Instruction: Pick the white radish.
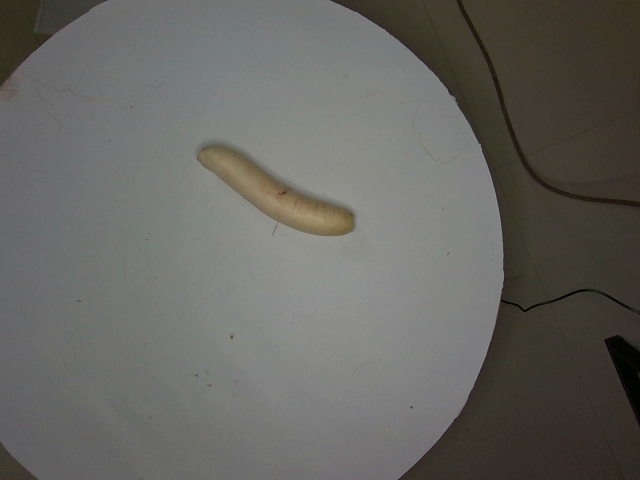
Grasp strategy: vertical